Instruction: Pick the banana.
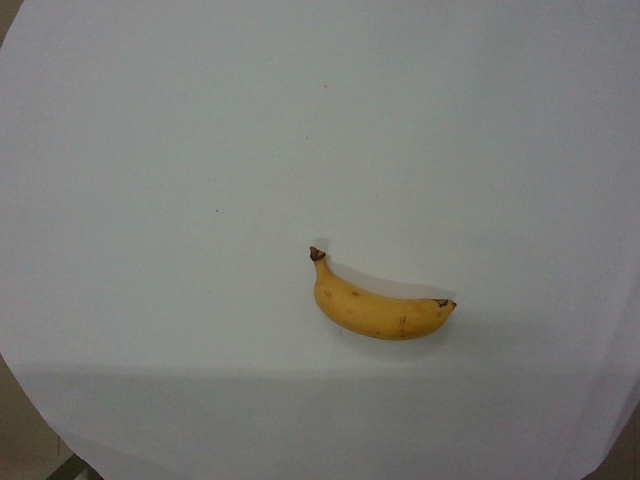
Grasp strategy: vertical